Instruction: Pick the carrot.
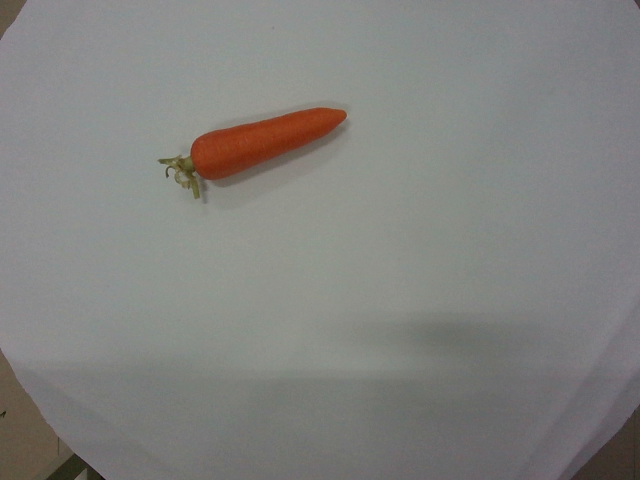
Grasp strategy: vertical